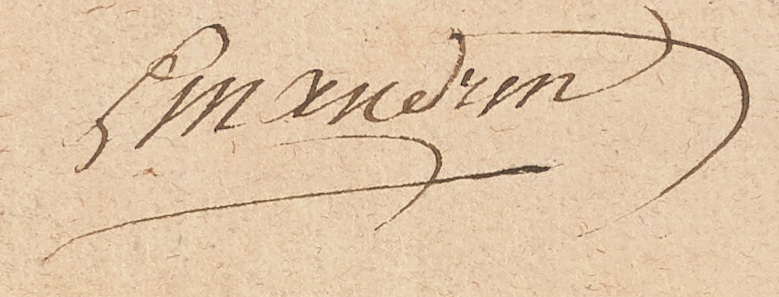
Signature of: louis mandrin